Question: What appears to be the issue?
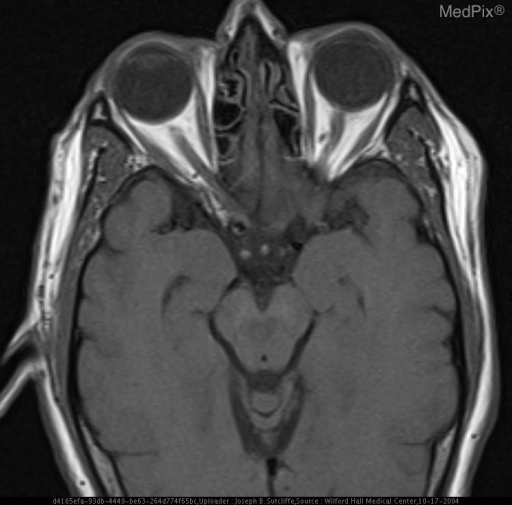
Answer: The findings suggest Axial T1W images demonstrate ill-defined increased signal in posterior tissues of left globe and left retro-ocular tissues
Axial contrast-enhanced fat saturated T1W images demonstrate
enhancement and thickening of the posterior wall of the left globe and left retro-ocular tissues
Axial T2W images demonstrate a low intensity mass involving the posterior aspect of the left globe and retro-ocular tissues.. Initial inspection at ths level demonstrates no abnormality. The patient might have a history of Decreased vision left eye.